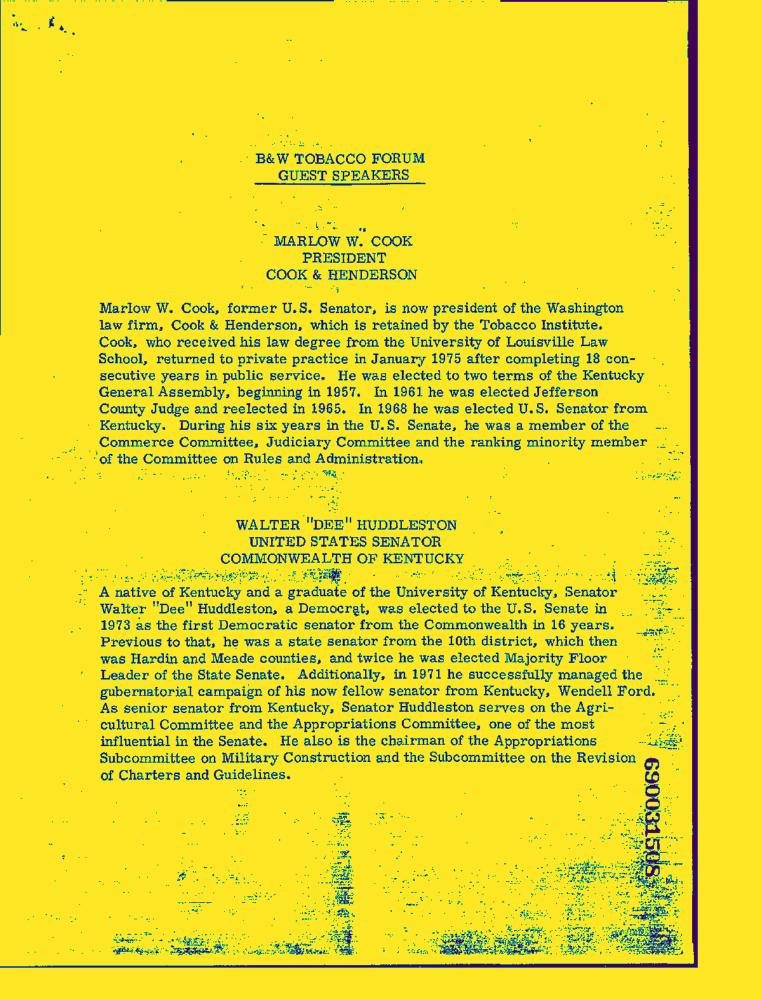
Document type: Resume-Doc